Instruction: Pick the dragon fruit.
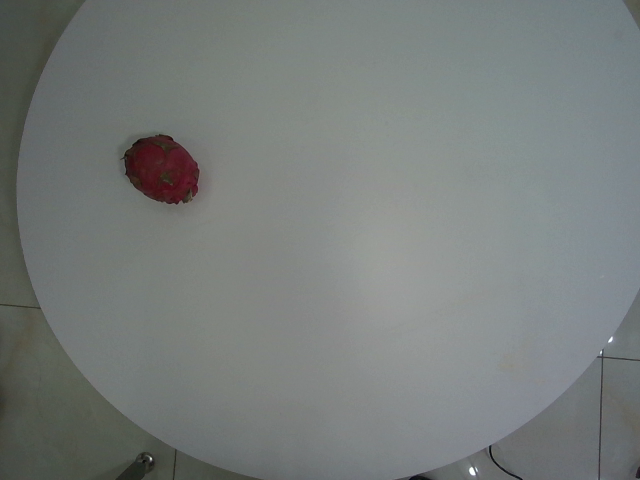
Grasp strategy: vertical